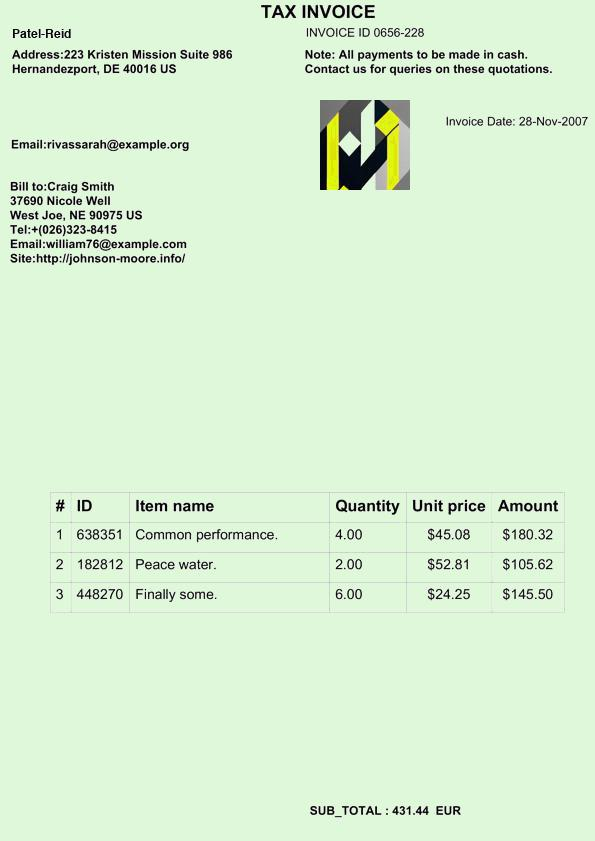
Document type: Invoice